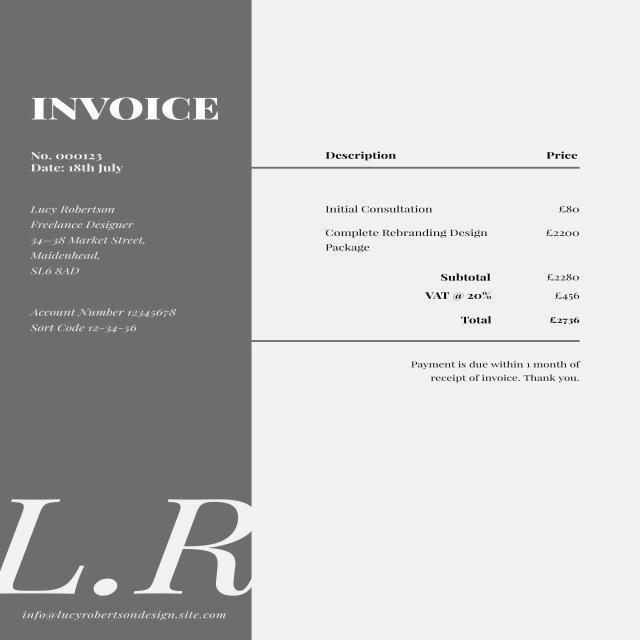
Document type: Invoice